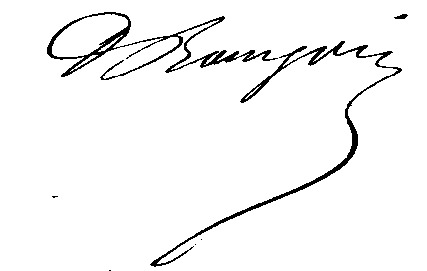
Signature of: marie désiré bourgoin